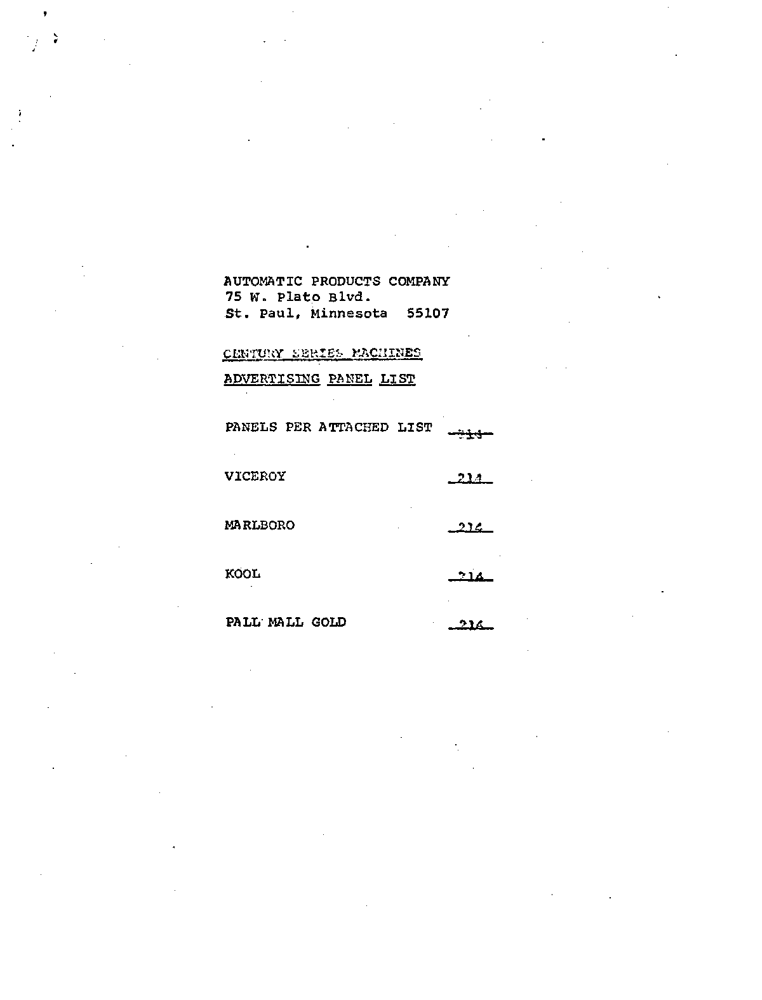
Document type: Invoice